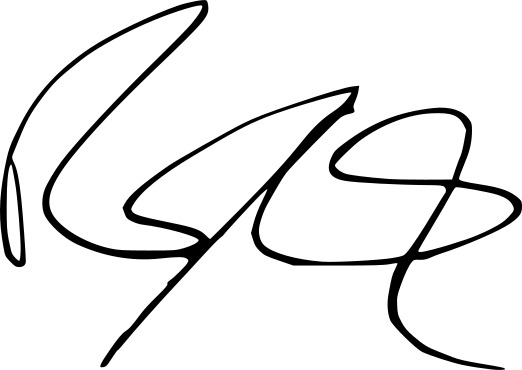
Signature of: cecilia requena